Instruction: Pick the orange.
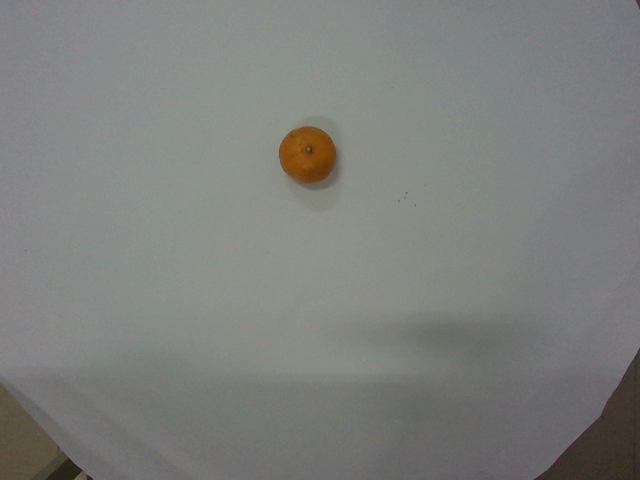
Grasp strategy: vertical